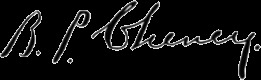
Signature of: benjamin pierce cheney jr